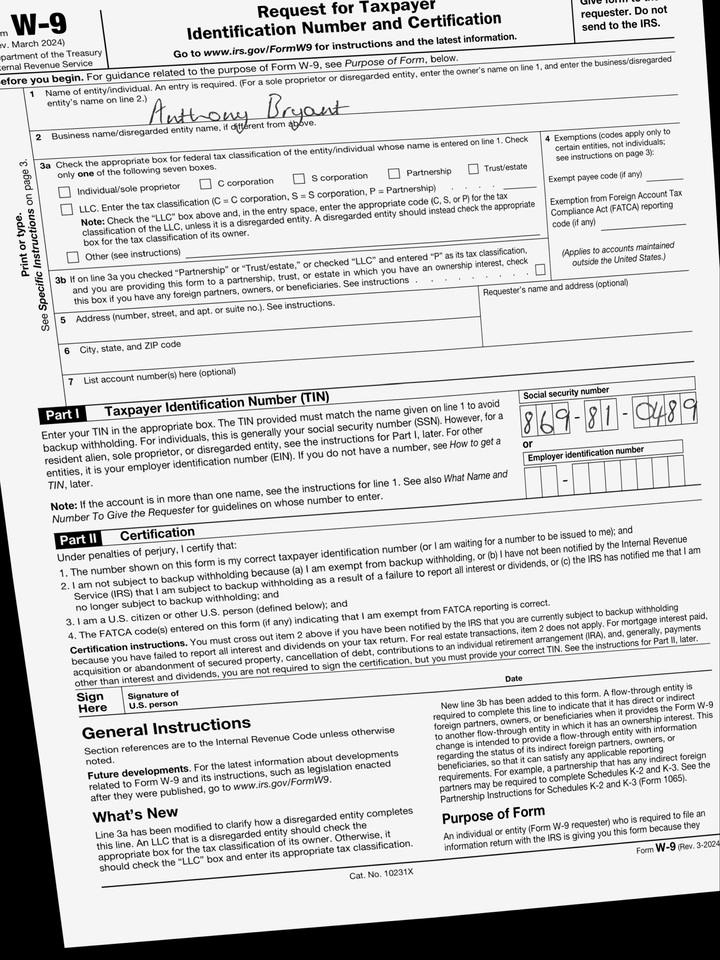
cbx: no
ssn: 869810489
enm: Anthony Bryant